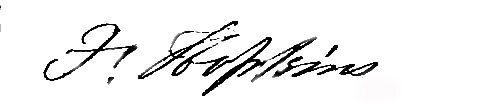
Signature of: frederic williams hopkins